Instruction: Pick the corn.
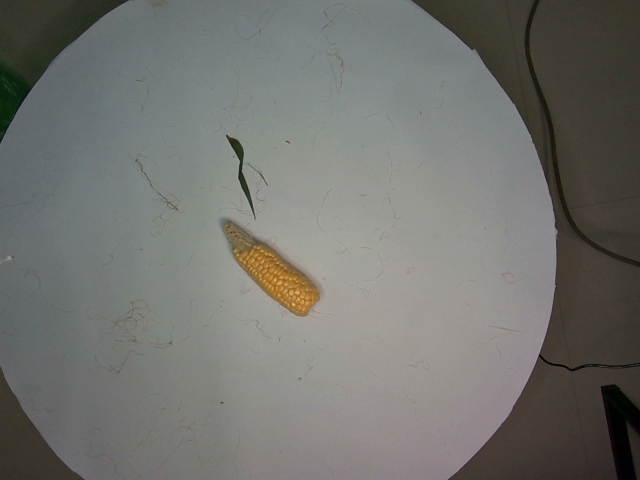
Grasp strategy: vertical